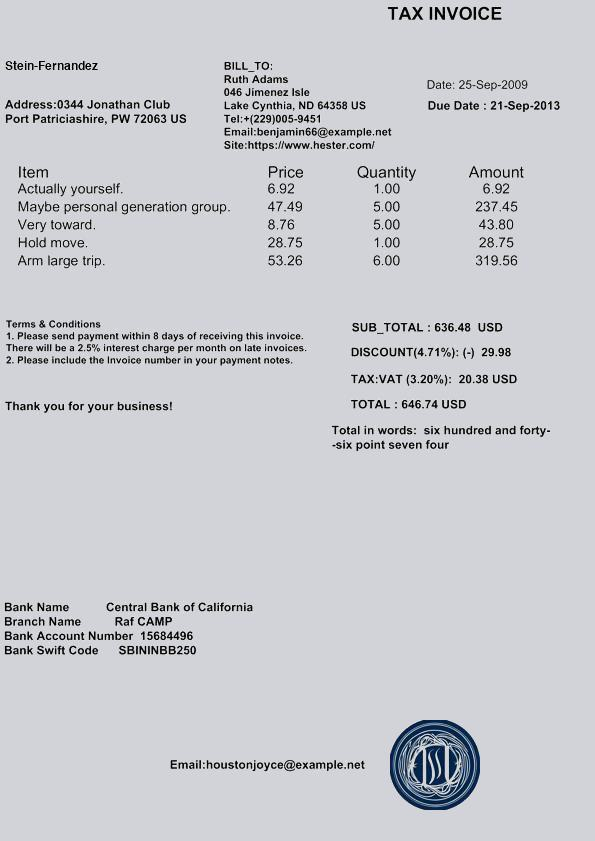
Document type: Invoice